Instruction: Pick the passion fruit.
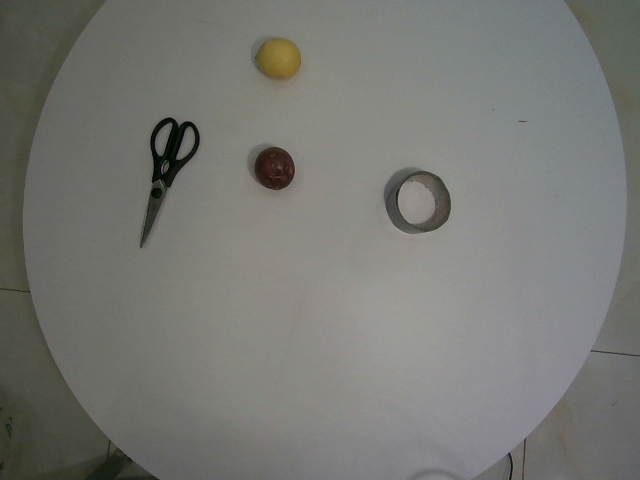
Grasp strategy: vertical